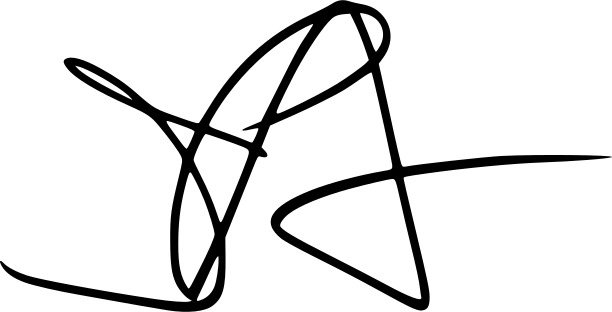
Signature of: john carpenter